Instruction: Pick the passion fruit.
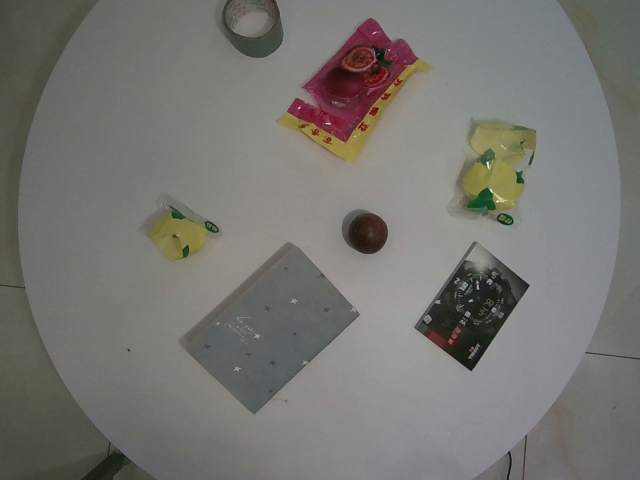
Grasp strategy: vertical